Question: Describe the condition in detail:
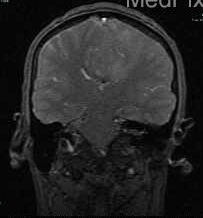
Answer: The disease is discussed as: The most common extraaxial neoplasm of the brain, meningiomas, often affect middle-aged women.  They account for 15-20% of all primary brain tumors. They are most commonly found in the parasagittal dura, convexities, sphenoid wing, cerebellopontine angle cistern, and olfactory groove.  Up to 90% are supratentorial, and 1% occur outside the CNS (presumably due to arachnoid rests).  Less than 10% cause symptoms, with the majority discovered incidentally or at autopsy or on brain imaging.

On CT, they are typically hyperdense, with up to 20% demonstrating calcification.  On MR, they are typically well-circumscribed and iso- to hypointense on T1, iso- to hyperintense on T2, and strongly enhancing.  A dural tail is seen in up to 72%, which is thought to represent a neoplastic infiltration or a reactive fibrovascular proliferation of the meninges.  This finding is suggestive but not specific, however.  Similarly, a distinct cleft of arachnoid with trapped CSF and vessels is common.  Meningiomas typically take one of two forms, either “globose” (spherical) or “en plaque” (flat).

Meningiomas may encase and narrow vessels, and incite a varying amount of edema, depending on location (cerebral cortical lesions have more edema, basal cisterns – less).  Bony changes may be hyperostotic or osteolytic, mimicking Paget’s or fibrous dysplasia.  On angiography, the “in-law” sign has been described (coming early and staying late) with an early blush and delayed washout.  Due to their vascularity, preoperative embolization can be performed (particularly at the skull base, where the lesions may be unresectable).

Malignant meningiomas, a rare variant, demonstrate rapid growth or intraparenchymal invasion.  These are associated with a higher rate of recurrence – 75%, versus a recurrence rate of 3-7% for benign meningiomas.